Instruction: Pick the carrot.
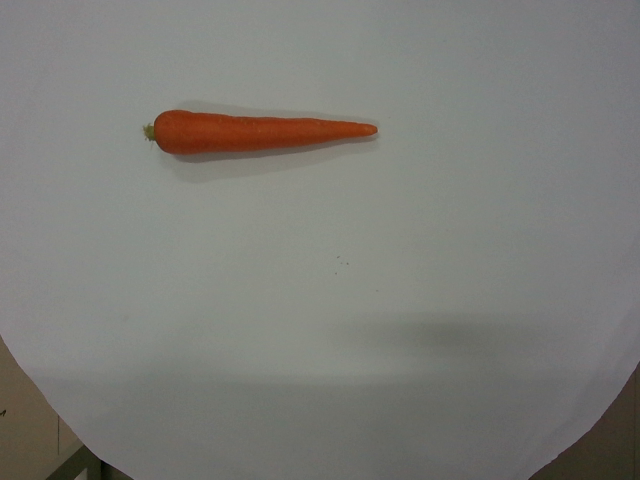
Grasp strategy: vertical